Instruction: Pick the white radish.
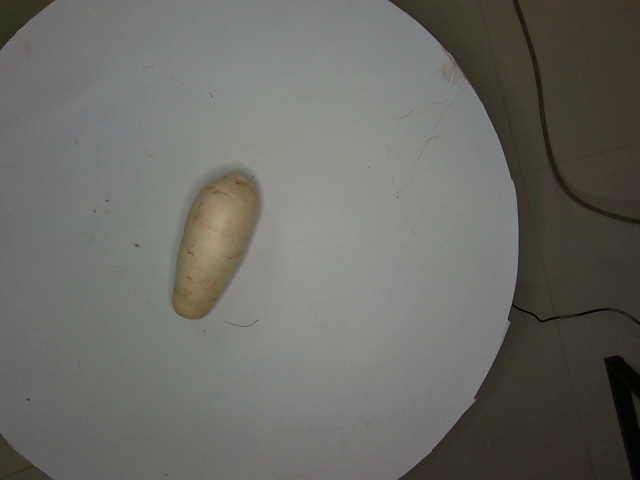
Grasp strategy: vertical